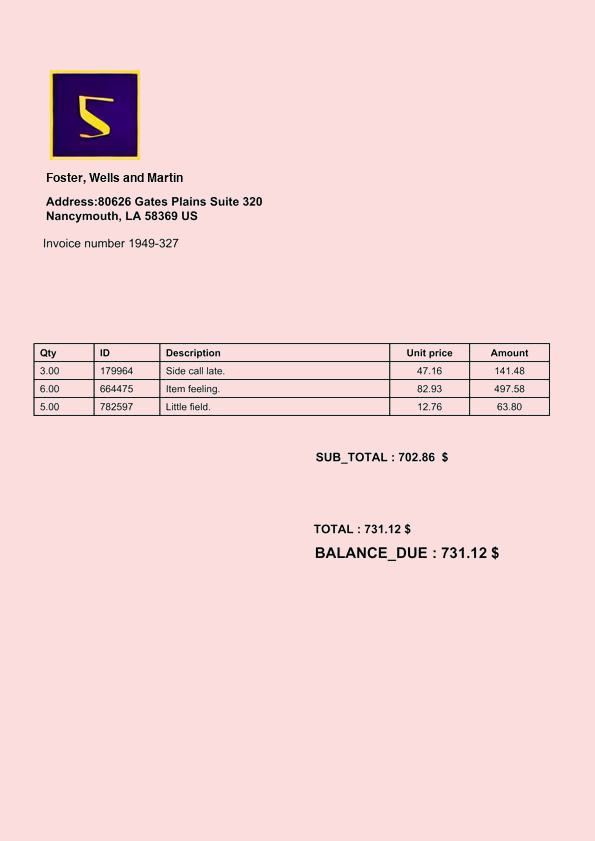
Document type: Invoice